Question: What is the name of the tenant mentioned in the document?
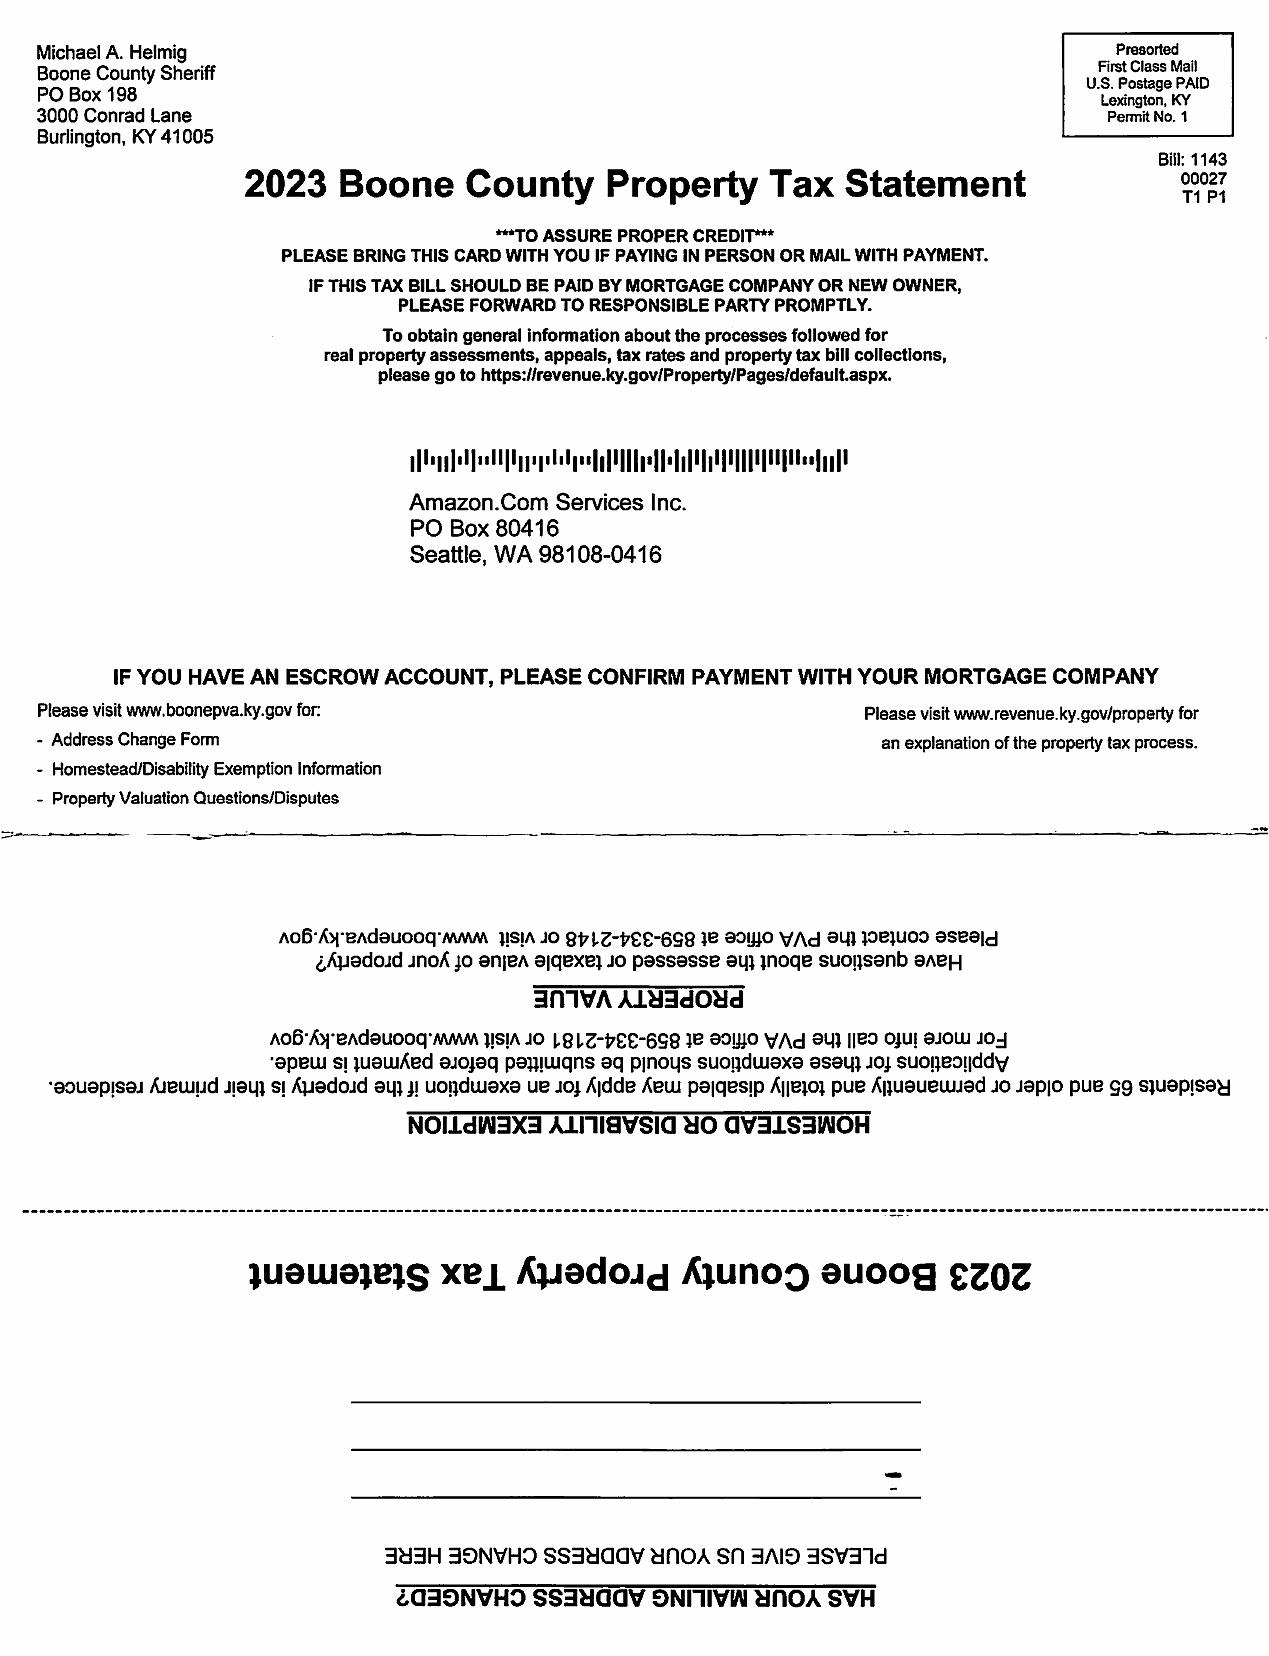
Answer: "Amazon.Com Services Inc."